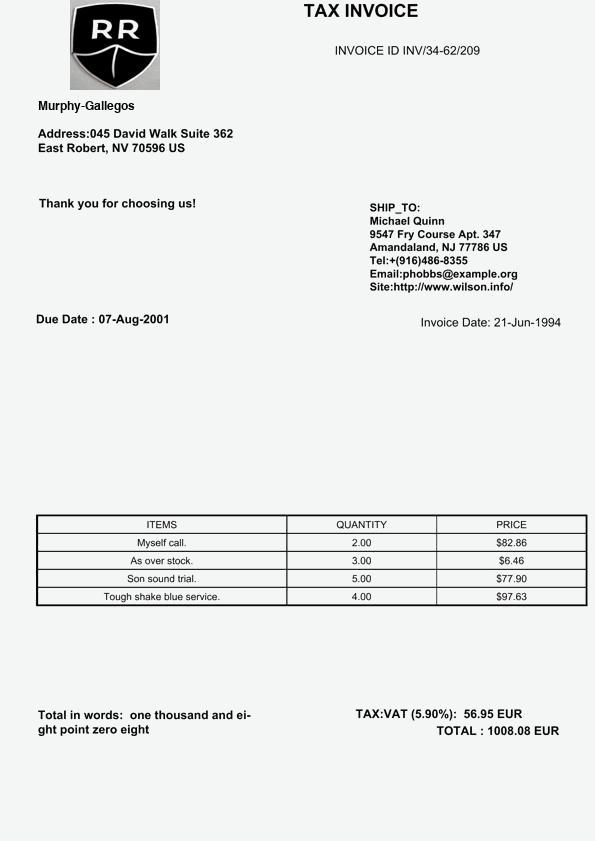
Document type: Invoice